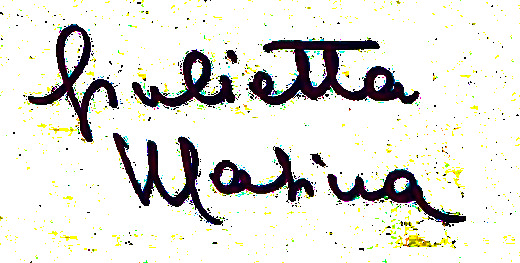
Signature of: giulietta masina